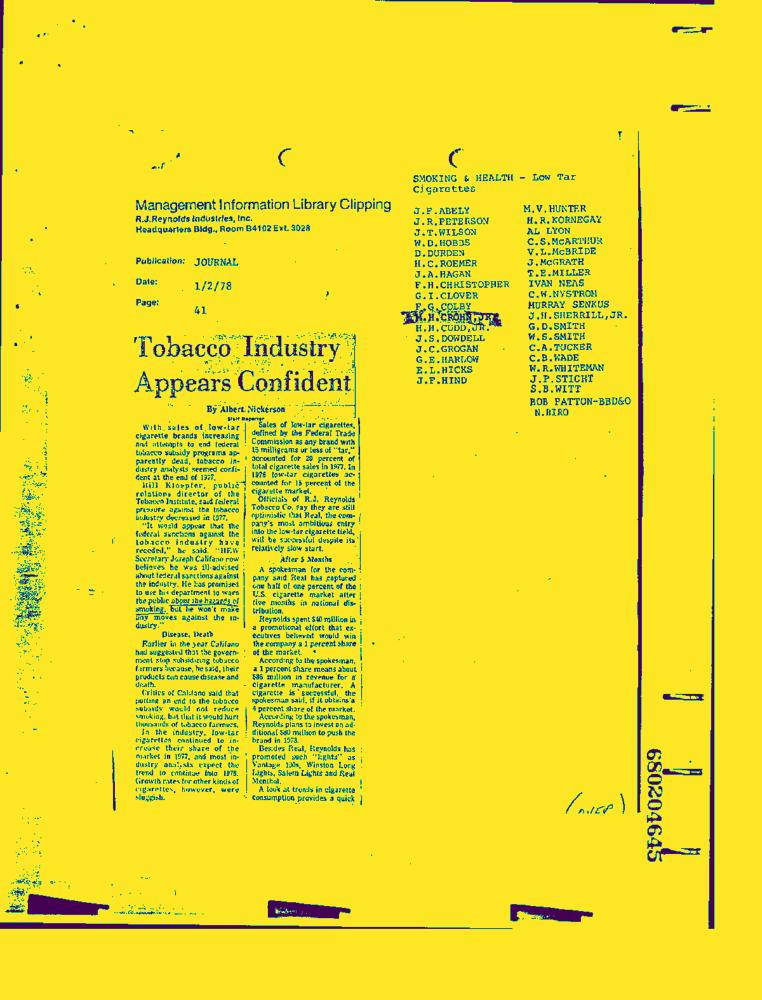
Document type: News-Article